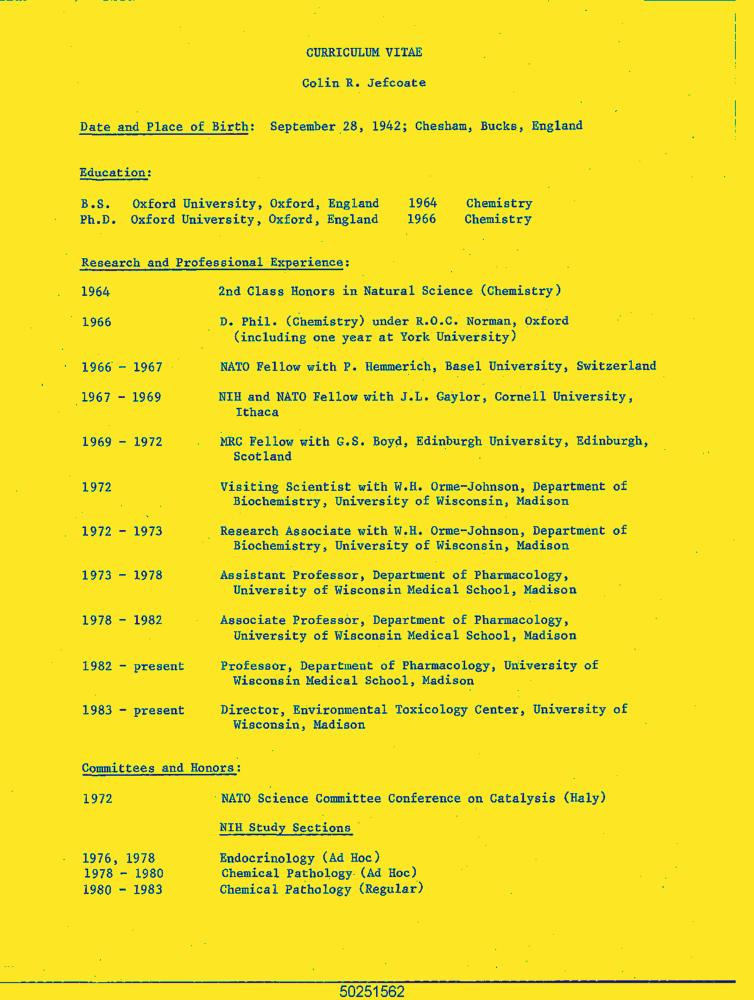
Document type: Resume-Doc